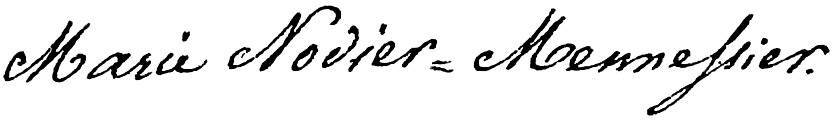
Signature of: marie antoinette menessier nodier